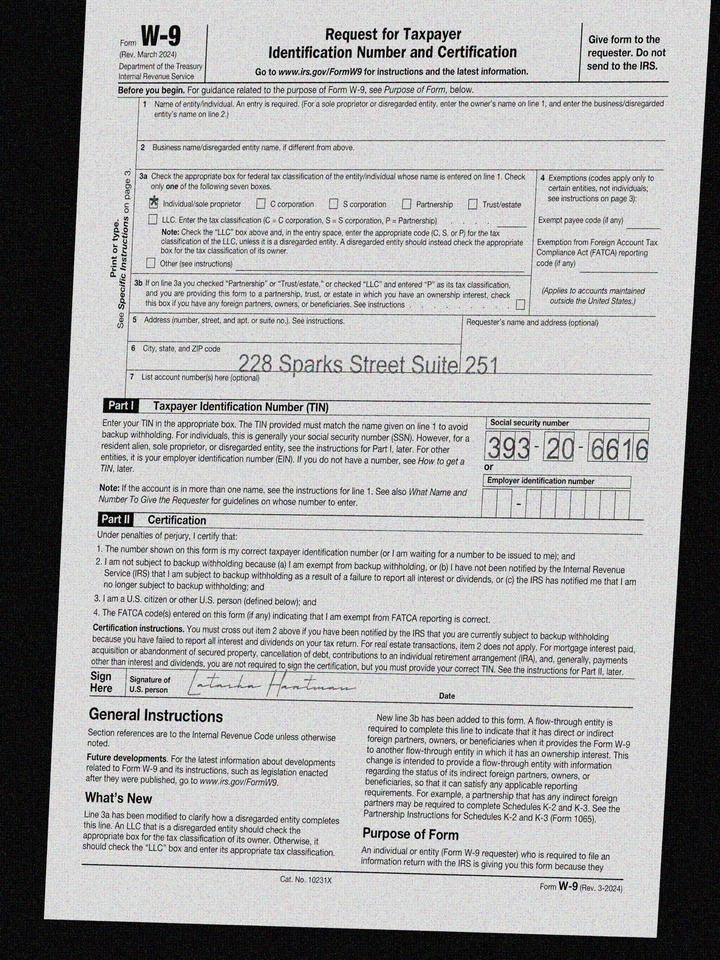
adr1: 228 Sparks Street Suite 251
cbx: yes
ssn: 393206616